Question: How is the property described in the document?
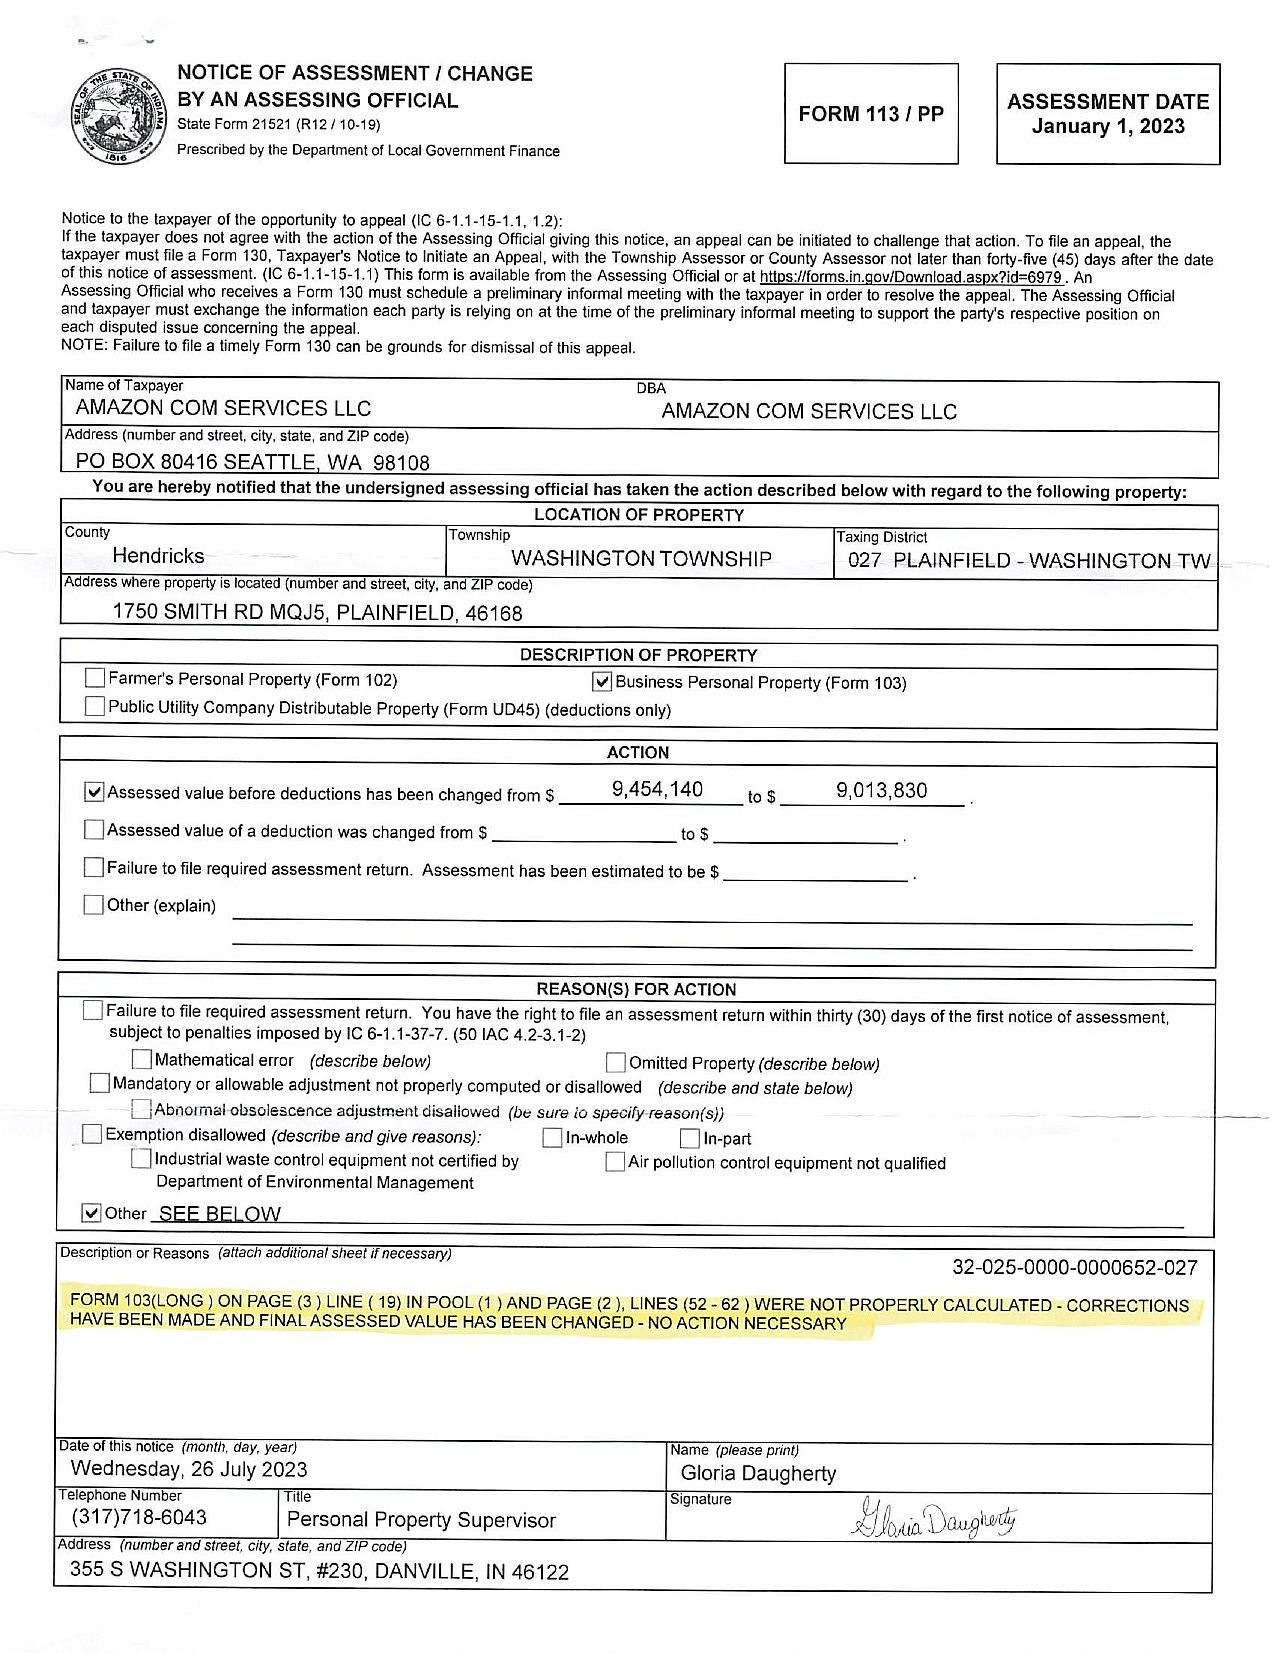
Answer: "Business Personal Property (Form 103)"